Question: Talk about the condition:
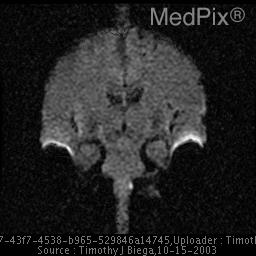
Answer: The disease is discussed as: •  Lateral medullary syndrome, otherwise known as Wallenberg's syndrome, occurs after a vertebral or posterior inferior cerebellar artery infarction.

•  Causes may be secondary to vertebral artery dissection, atherosclerotic disease or embolism.

•  Symptoms produced may vary depending upon the size of the infarct, but typically include loss of pain and temperature senses on the side of the body opposite to the lesion (spinothalamic tract) and face on the ipsilateral side of the body (descending trigeminothalamic tract).  Other signs and symptoms include dysarthria, dysphagia, staggering gait, vertigo, nystagmus, and ipsilateral Horner's syndrome.